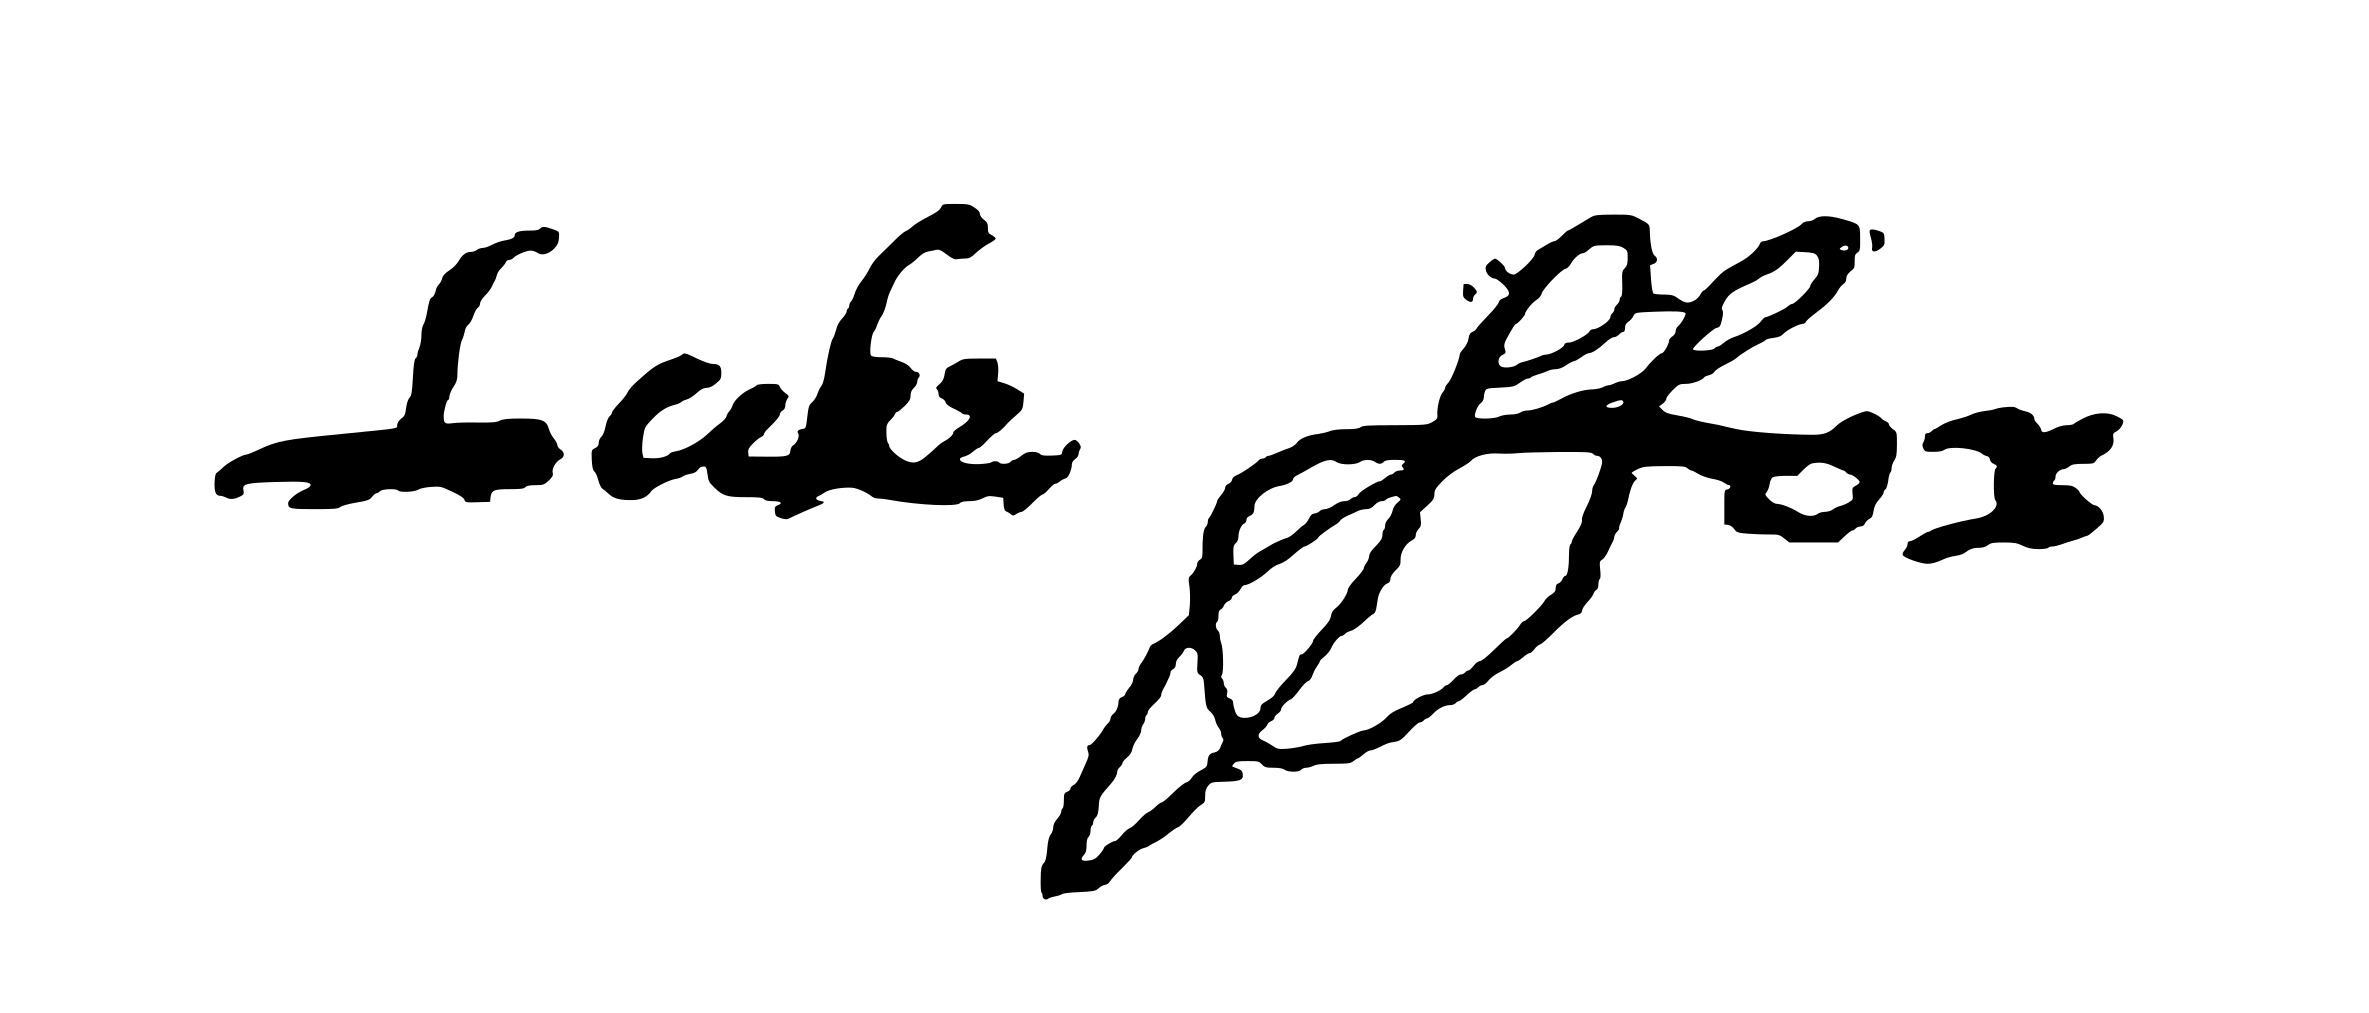
Signature of: luke foxe